Question: How is the history relevant to the case?
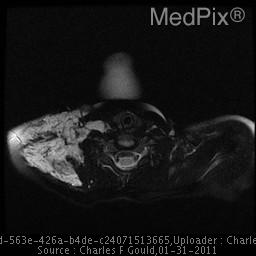
Answer: The patient's history of 15 month old baby girl with enlarging right supraclavicular / shoulder mass. is key in understanding the case.